Question: What was observed in the imaging?
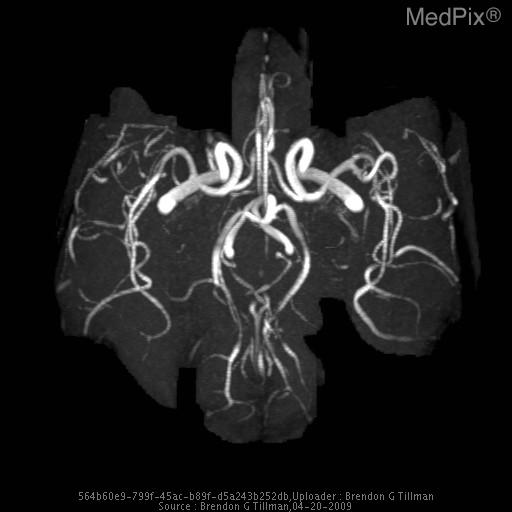
Answer: The imaging shows CT:  Axial Noncontrast CT of the Brain showed an acute SAH in the right frontal lobe brain.

Cerebral angiogram:  Lateral projection of the right cerebral angiogram demonstrated irregular variable caliber in cortical vessels in the right MCA distribution.

MRI/MRA:  Diffusion weight image, Apparent Diffusion Coefficient MRI, and T2-weighted images of brain demonstrate an acute infarct in the right mid-posterior cerebellar in the superior cerebellar vascular territory.

Axial FLAIR MRI of the brain showed multiple nonspecific small foci of increased FLAIR signal within the anterior aspects of the external capsule bilaterally.

3D time of flight MRA of the cerebral arteries demonstrated MCA cortical vessel caliber variation. 3D reconstruction MRA of the cerebral arteries with subtle vessel caliber variation in the cortical vessels of the MCA..